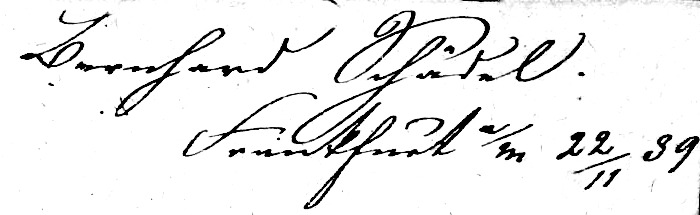
Signature of: bernhard schädel